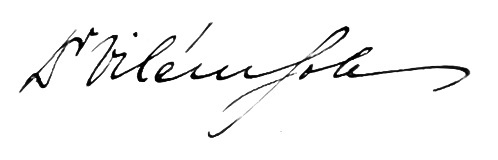
Signature of: moshe zeev sole